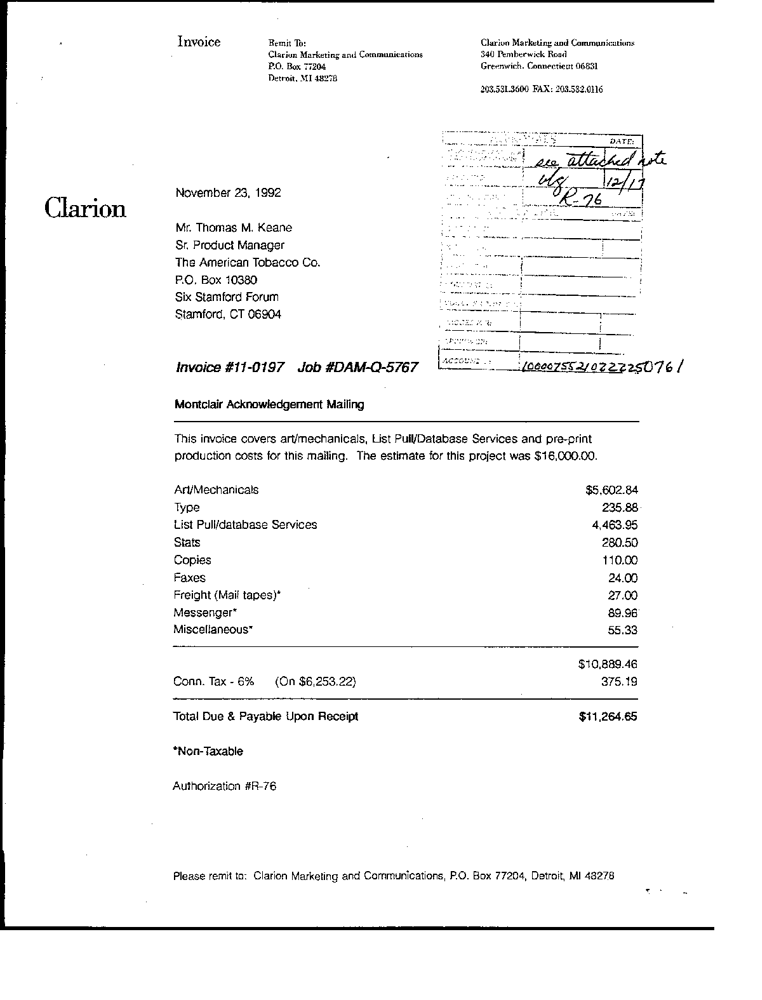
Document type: Invoice